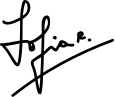
Signature of: queen sofía of spain